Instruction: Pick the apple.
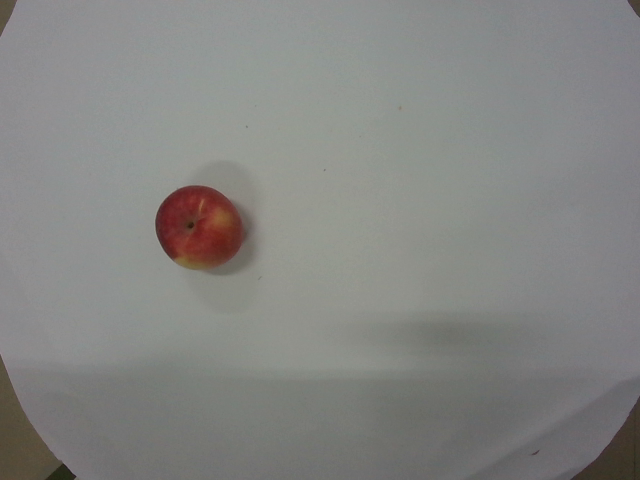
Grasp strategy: vertical